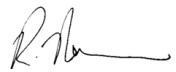
Signature of: russel norman